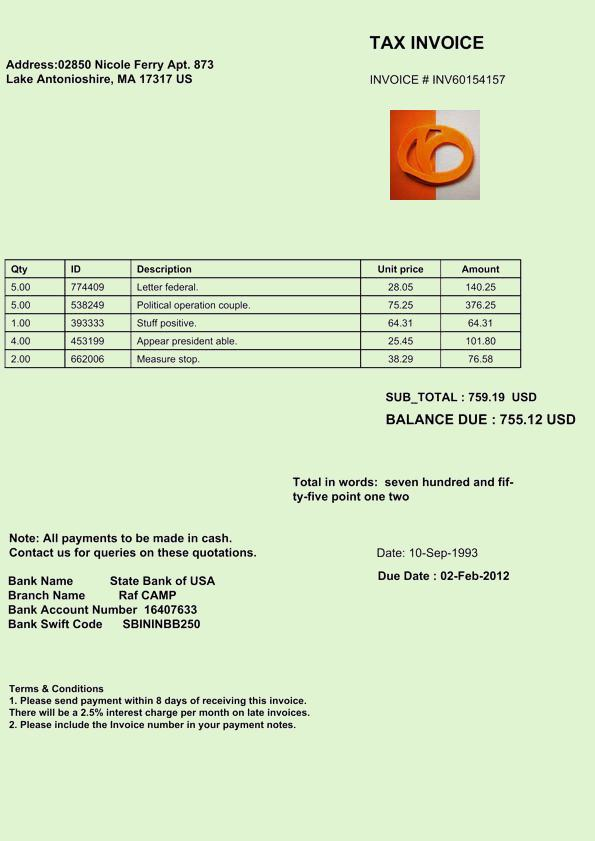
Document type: Invoice